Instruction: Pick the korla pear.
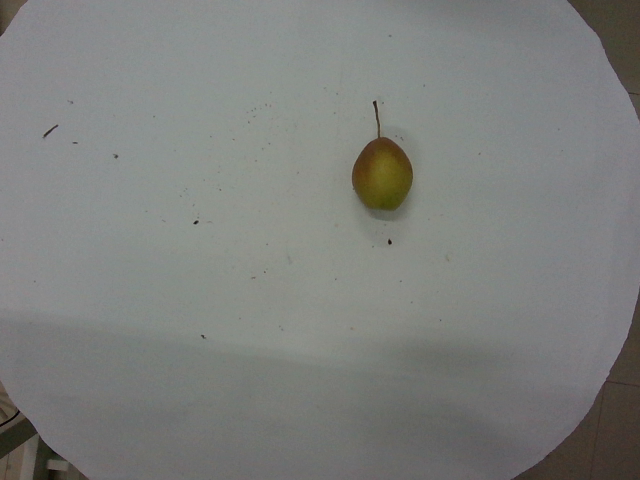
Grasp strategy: vertical